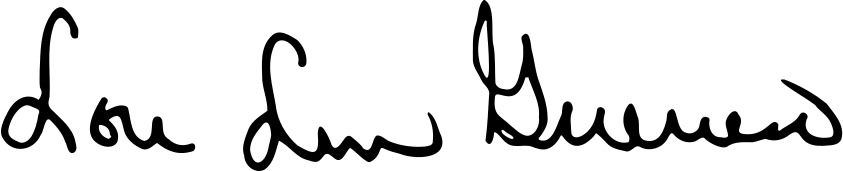
Signature of: lou leon guerrero